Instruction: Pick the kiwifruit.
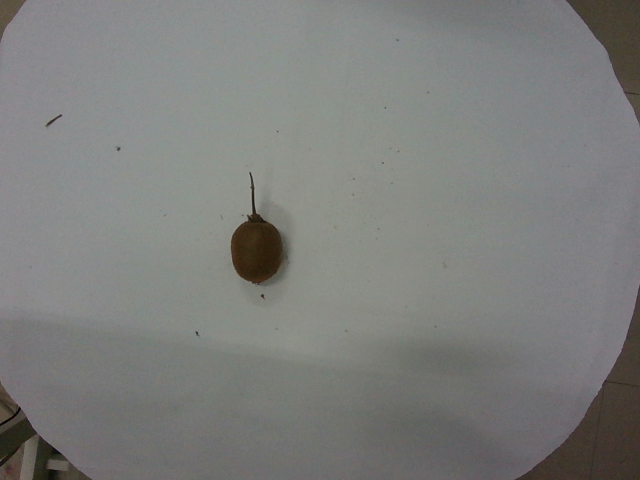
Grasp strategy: vertical